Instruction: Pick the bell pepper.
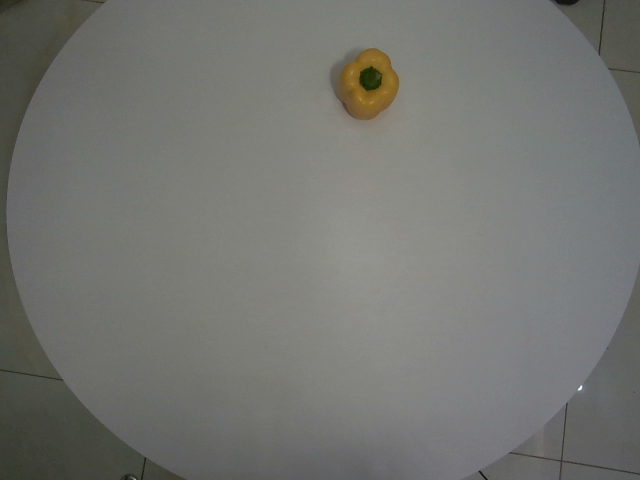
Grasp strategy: vertical